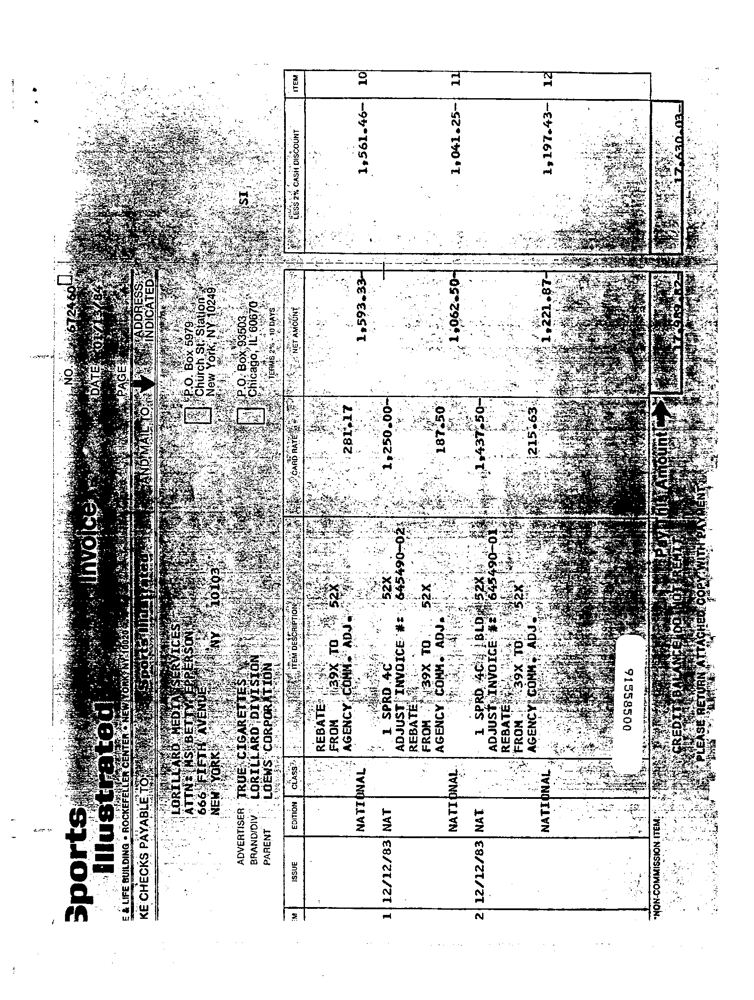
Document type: Invoice